Question: What is the main concern?
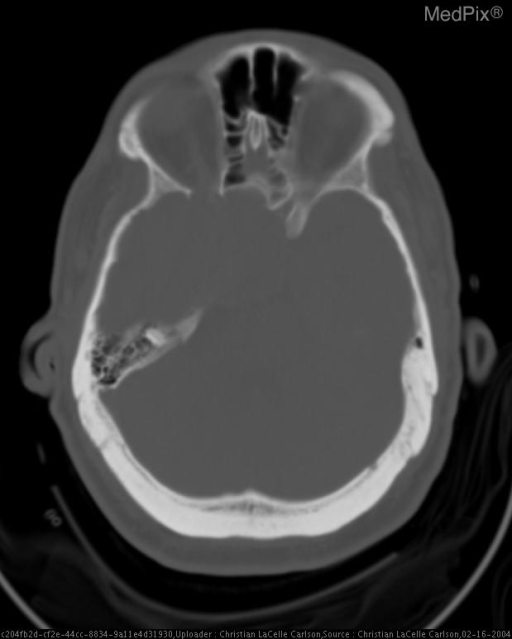
Answer: The findings suggest A large hyperdense extraaxial mass with hypodense cystic regions fills the right middle cranial fossa in the area of the sphenoid ridge.  The mass involves the skull base and indents the right frontotemporal parenchyma with local mass-effect and edema with protrusion into the right lateral ventricle and compression of the upper aspect of the right midbrain.  Basal cisterns and lateral ventricles remain open.  There has been bony remodeling and scalloping of the skull base.  Calcification and hyperostosis are also present.  There is no evidence of acute intracranial hemorrhage.. A large hyperdense extraaxial mass with hypodense cystic regions fills the right middle cranial fossa in the area of the sphenoid ridge.  The mass involves the skull base and indents the right frontotemporal parenchyma with local mass-effect and edema with protrusion into the right lateral ventricle and compression of the upper aspect of the right midbrain.  Basal cisterns and lateral ventricles remain open.  There has been bony remodeling and scalloping of the skull base.  Calcification and hyperostosis are also present.  There is no evidence of acute intracranial hemorrhage.. The patient might have a history of Middle aged white male status post motor vehicle accident after passing out at the wheel in stable and lucid condition.  Patient is a civilian trauma who is ineligible for care follow-up and definitive care at our military institution..